Question: What type of tax is indicated in the document, personal property or real estate?
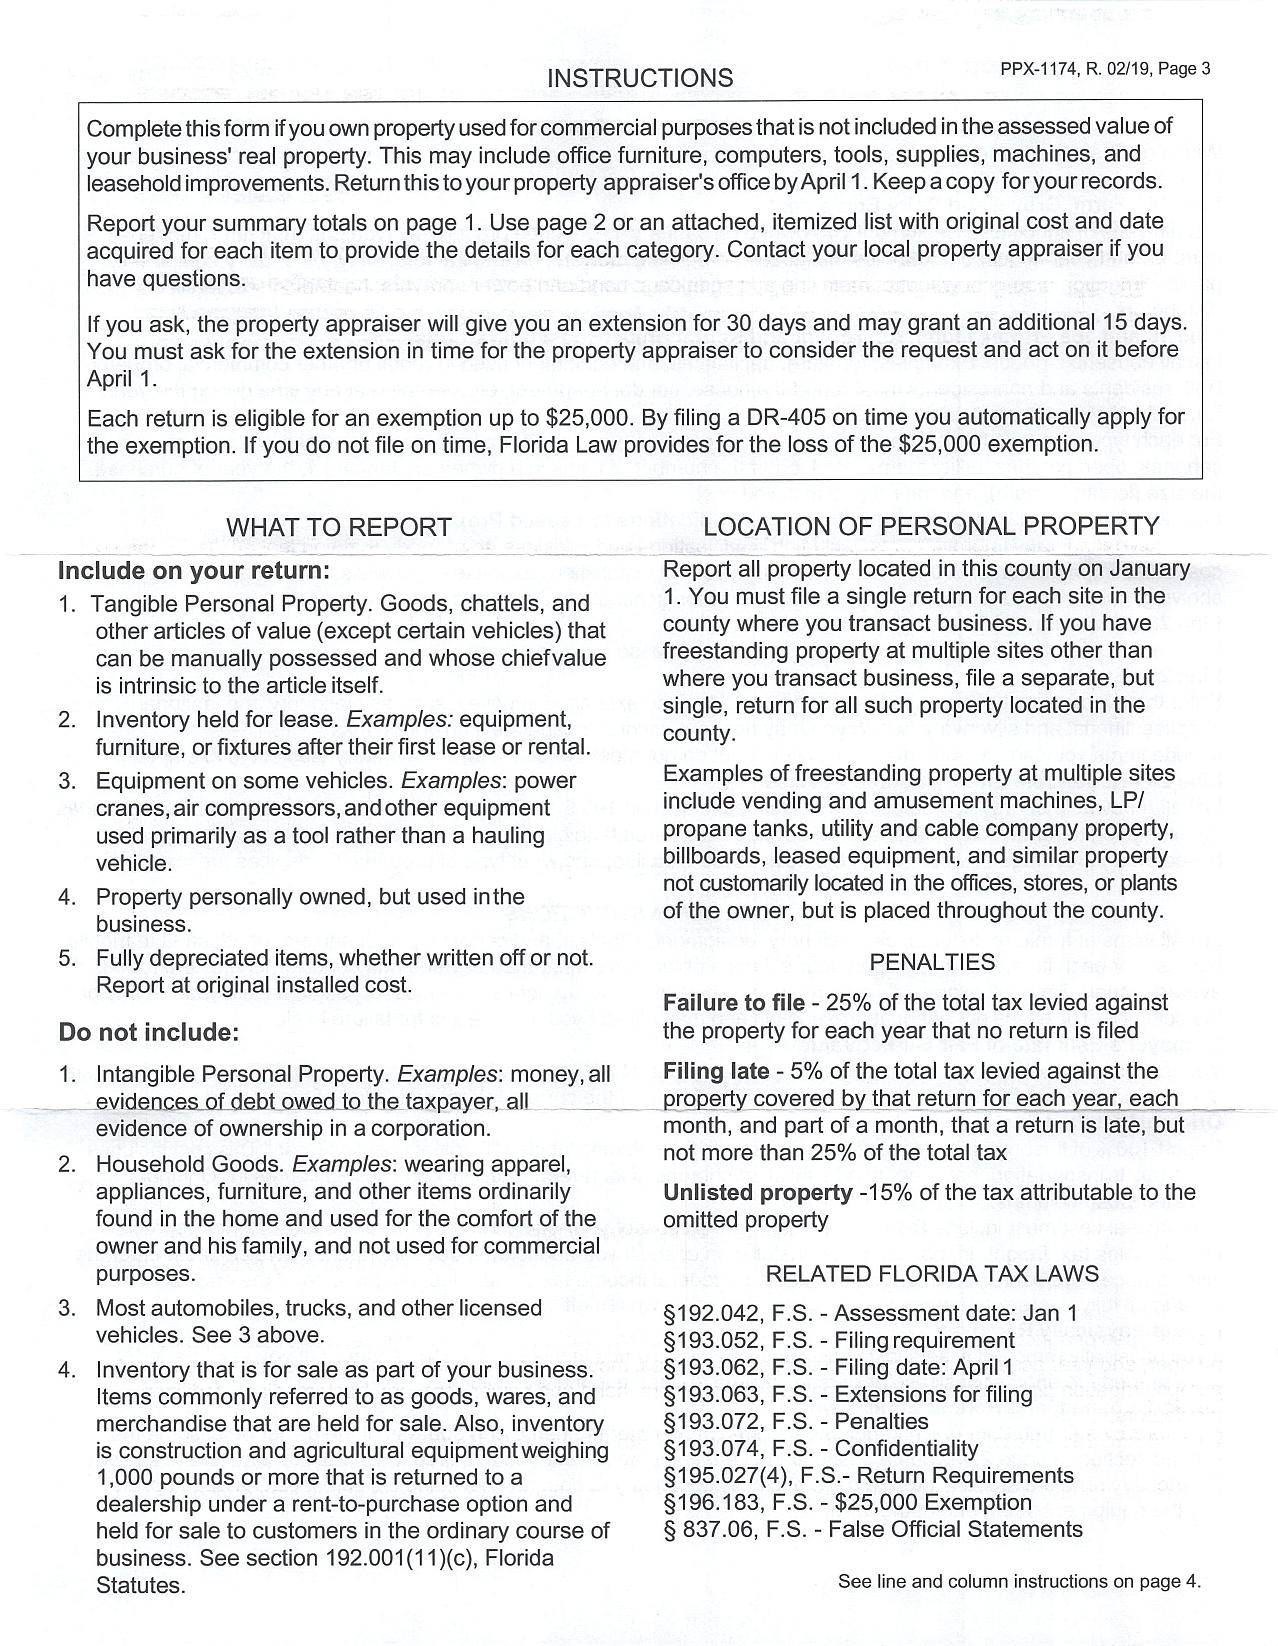
Answer: "Personal Property Tax"